Retrieve the amount in words, amount in figures, name of the payee, date on the cheque, and the bank name from the image.
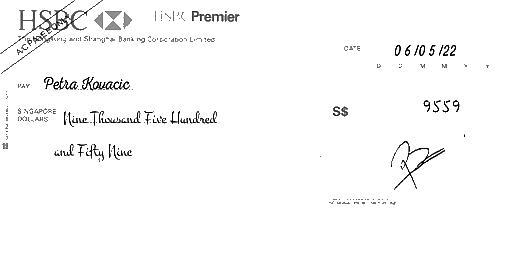
amt_in_words: Nine Thousand Five Hundred and Fifty Nine
amt_in_figures: 9559
payee_name: Petra Kovacic
bank_name: HSBC
cheque_date: 06/05/22